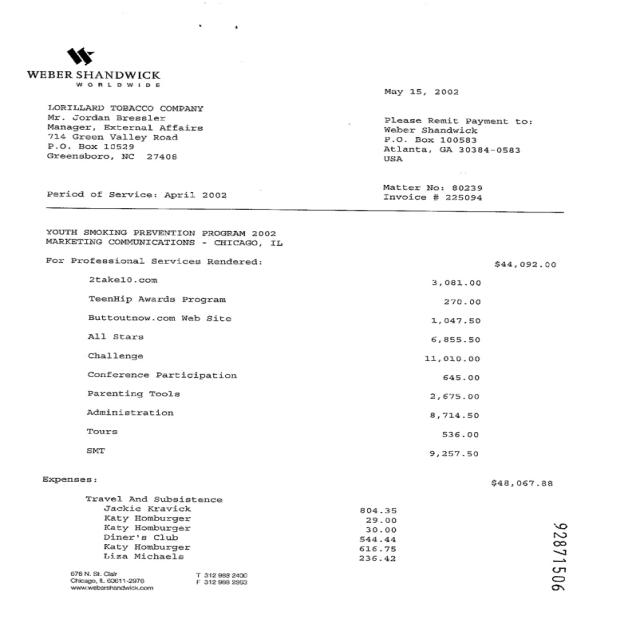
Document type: Invoice